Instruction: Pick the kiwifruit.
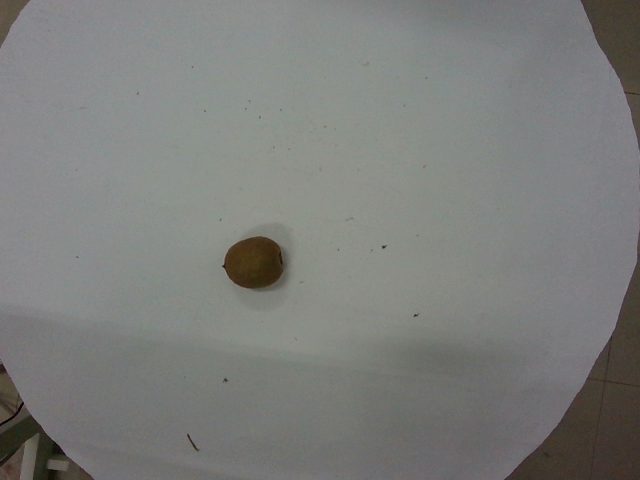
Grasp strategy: vertical